Question: Can you provide the account number mentioned in the document?
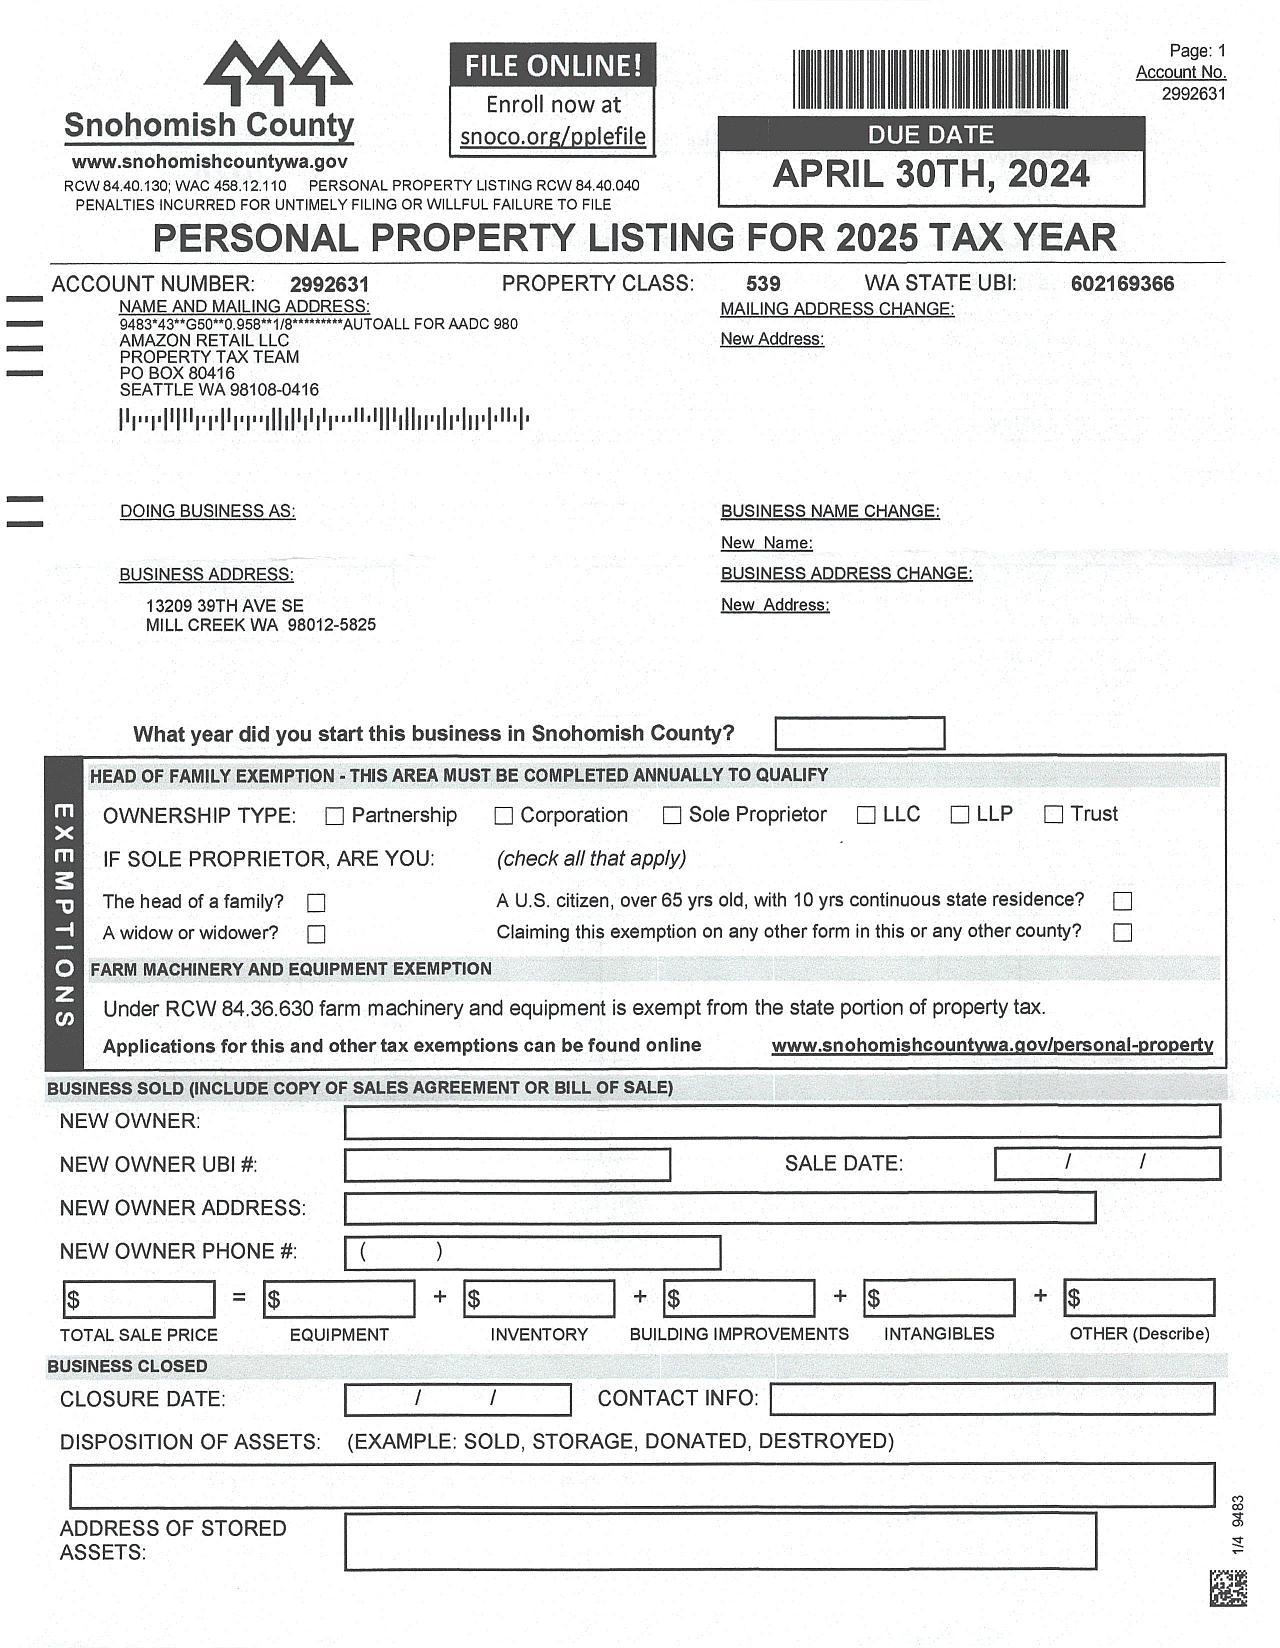
Answer: "2992631"